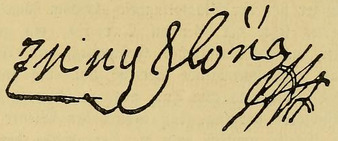
Signature of: ilona zrínyi